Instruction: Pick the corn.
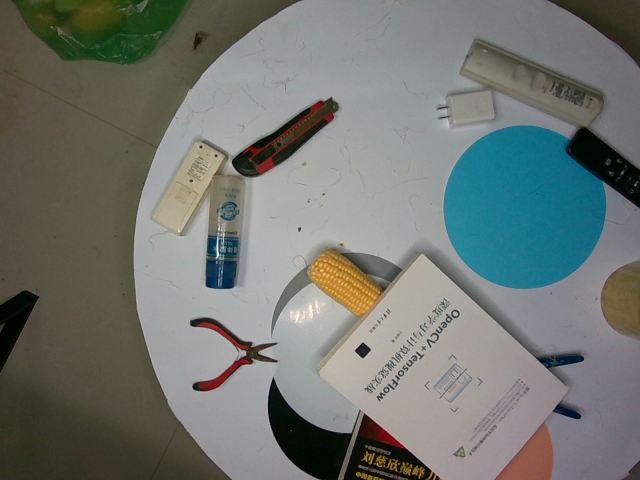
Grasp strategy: vertical